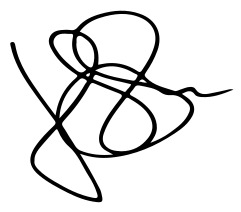
Signature of: jake gyllenhaal